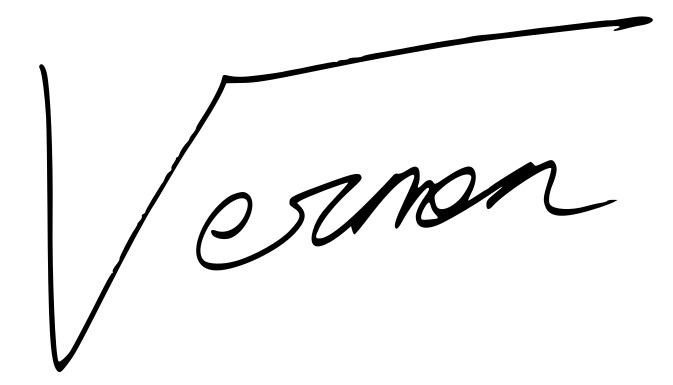
Signature of: vernon chwe